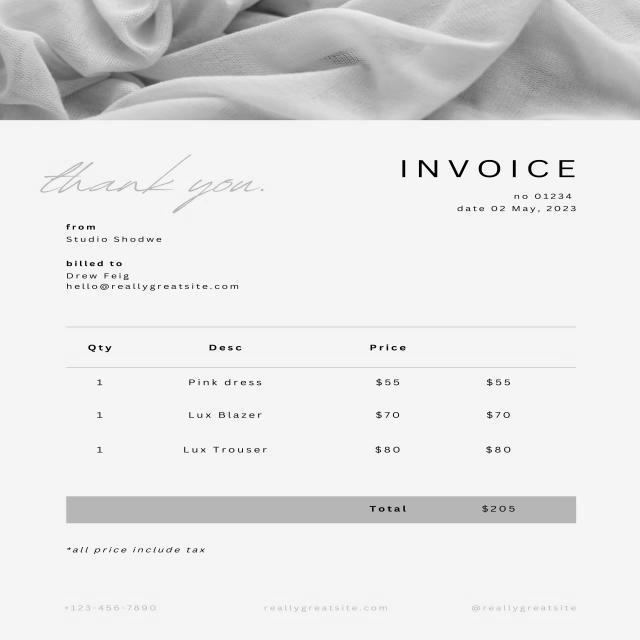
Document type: Invoice